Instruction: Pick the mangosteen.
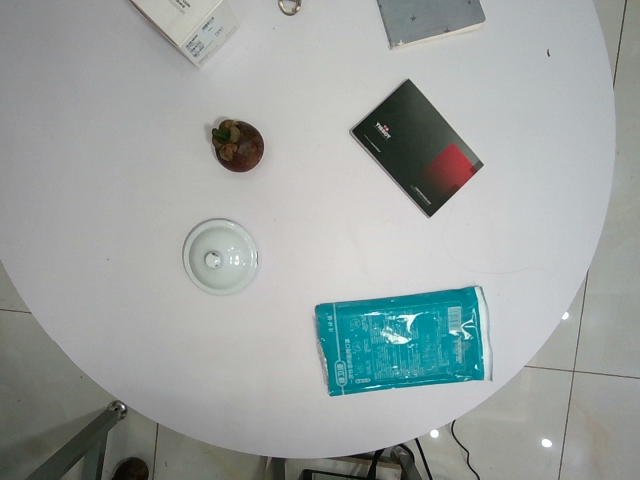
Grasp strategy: vertical